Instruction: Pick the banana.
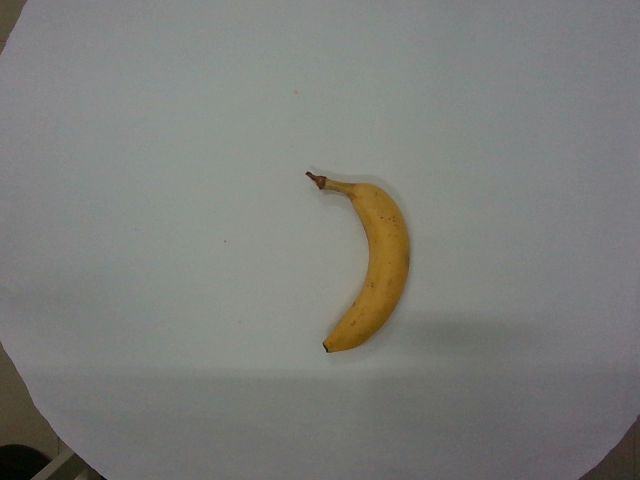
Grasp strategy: vertical